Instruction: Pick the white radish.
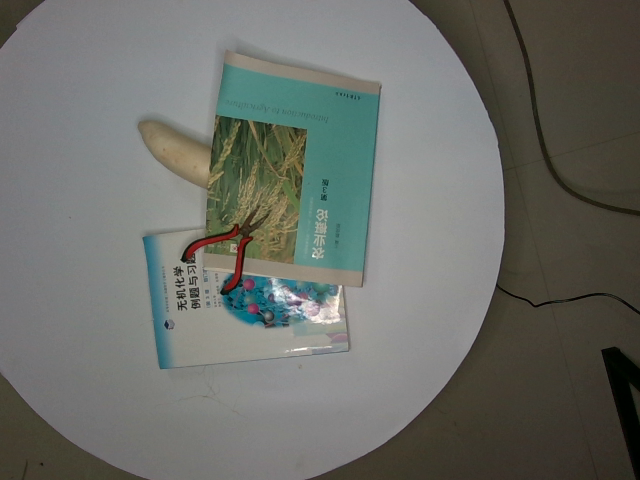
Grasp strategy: vertical